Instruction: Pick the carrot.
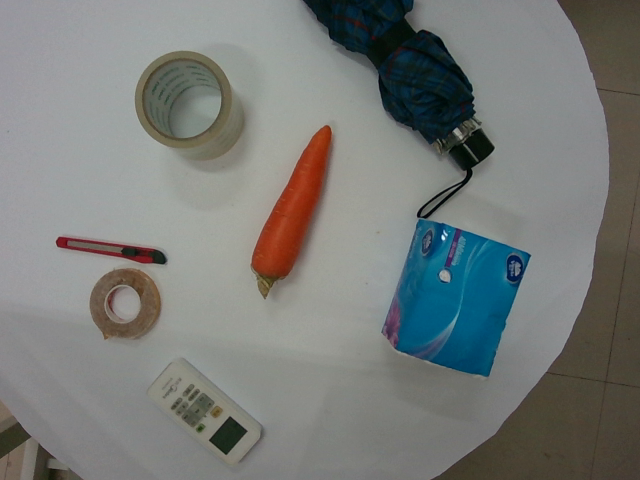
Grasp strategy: vertical